Question: Talk about the condition:
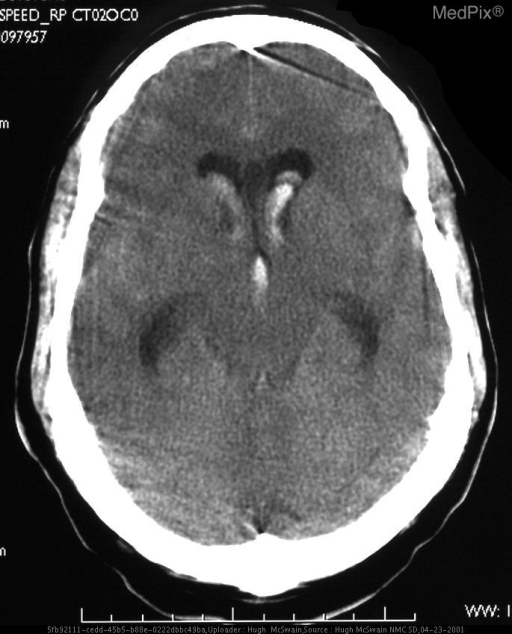
Answer: The disease is discussed as: ARTERIOVENOUS MALFORMATION (AVM)

Clinical Features:  AVMs are the most common symptomatic congenital vascular malformations.  The peak age at presentation is between 20 and 40.  Approximately 50% of patients with AVMs present with symptoms caused by hemorrhage (25% present with seizures).  The overall risk of hemorrhage from an AVM is estimated at 2% to 4% per year, cumulative.  98% of AVMs are solitary.  Multiple AVMs outside the setting of vascular neurocutaneous disorders such as Rendu-Osler-Weber and Wyburn-Mason syndromes are extremely uncommon.

Pathology:  AVMs are complex networks of abnormal vascular channels that consist of dilated arterial feeder(s) and draining veins, without intervening capillaries.  These vessels often demonstrate flow-induced angiopathic changes secondary to endothelial hyperplasia (flow-related” aneurysms in 10 - 20%).  AVMs may contain gliotic brain and hemorrhagic residua.  Atrophy of otherwise normal adjacent brain results from chronic regional arterial hypoperfusion and venous hypertension, as the AVMs steal vascular supply from adjacent brain tissue.

Imaging:  Intracranial AVMs are subdivided into parenchymal (pial or within the brain), and dural (outside the brain).  A mixed type occurs when a parenchymal AVM recruits dural vascular supply.  85% of AVMs are supratentorial.  On cerebral angiography an AVM appears as a tightly packed mass of enlarged feeding arteries that supply a central nidus, a plexiform web of small vessels.  One or more dilated veins drain the AVM nidus.  The main goals of the diagnostic imaging workup are to delineate the size of the AVM,  the eloquence of adjacent brain, and the pattern of venous drainage.  These 3 characteristics are used to determine the long-term risk of an untreated AVM, as the table below explains.

Table 1.  Spetzler AVM Grading System
Graded feature	             Points assigned
  Size
      Small (<3 cm)				1
      Medium (3-6 cm)			2
      Large (>6cm)				3

Eloquence of adjacent brain
      Noneloquent                		0
      Eloquent					1

Venous drainage
      Superficial only			        0
      Deep					        1

========================================

Spetzler grades range from 1 to 5.  A separate grade 6 is reserved for inoperable lesions.  Prospective studies have confirmed the accuracy and utility of the Spetzler grade in guiding patient management and estimating postoperative neurologic complications.